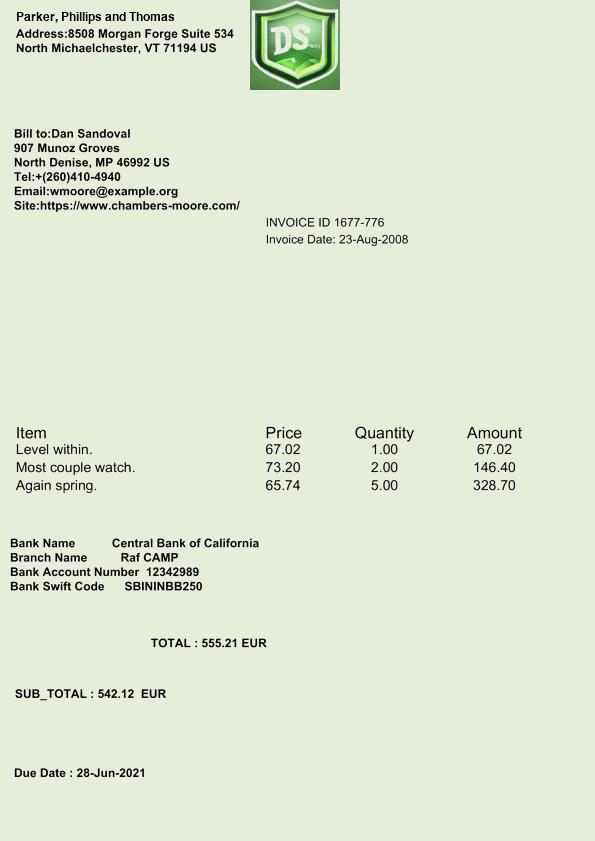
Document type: Invoice